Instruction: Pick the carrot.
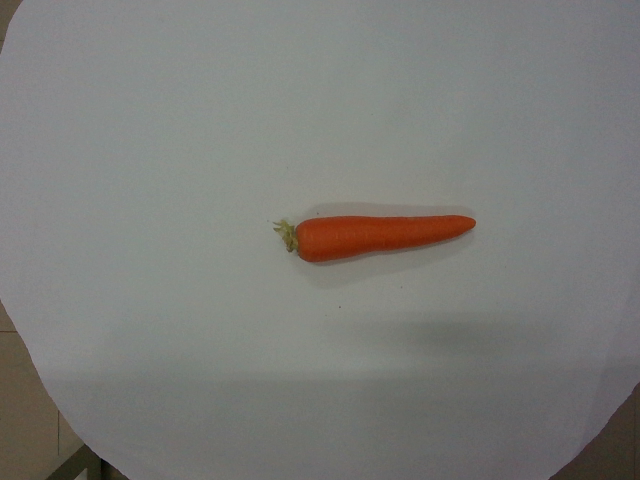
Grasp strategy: vertical